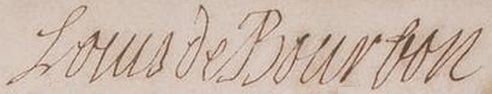
Signature of: louis de bourbon count of clermont